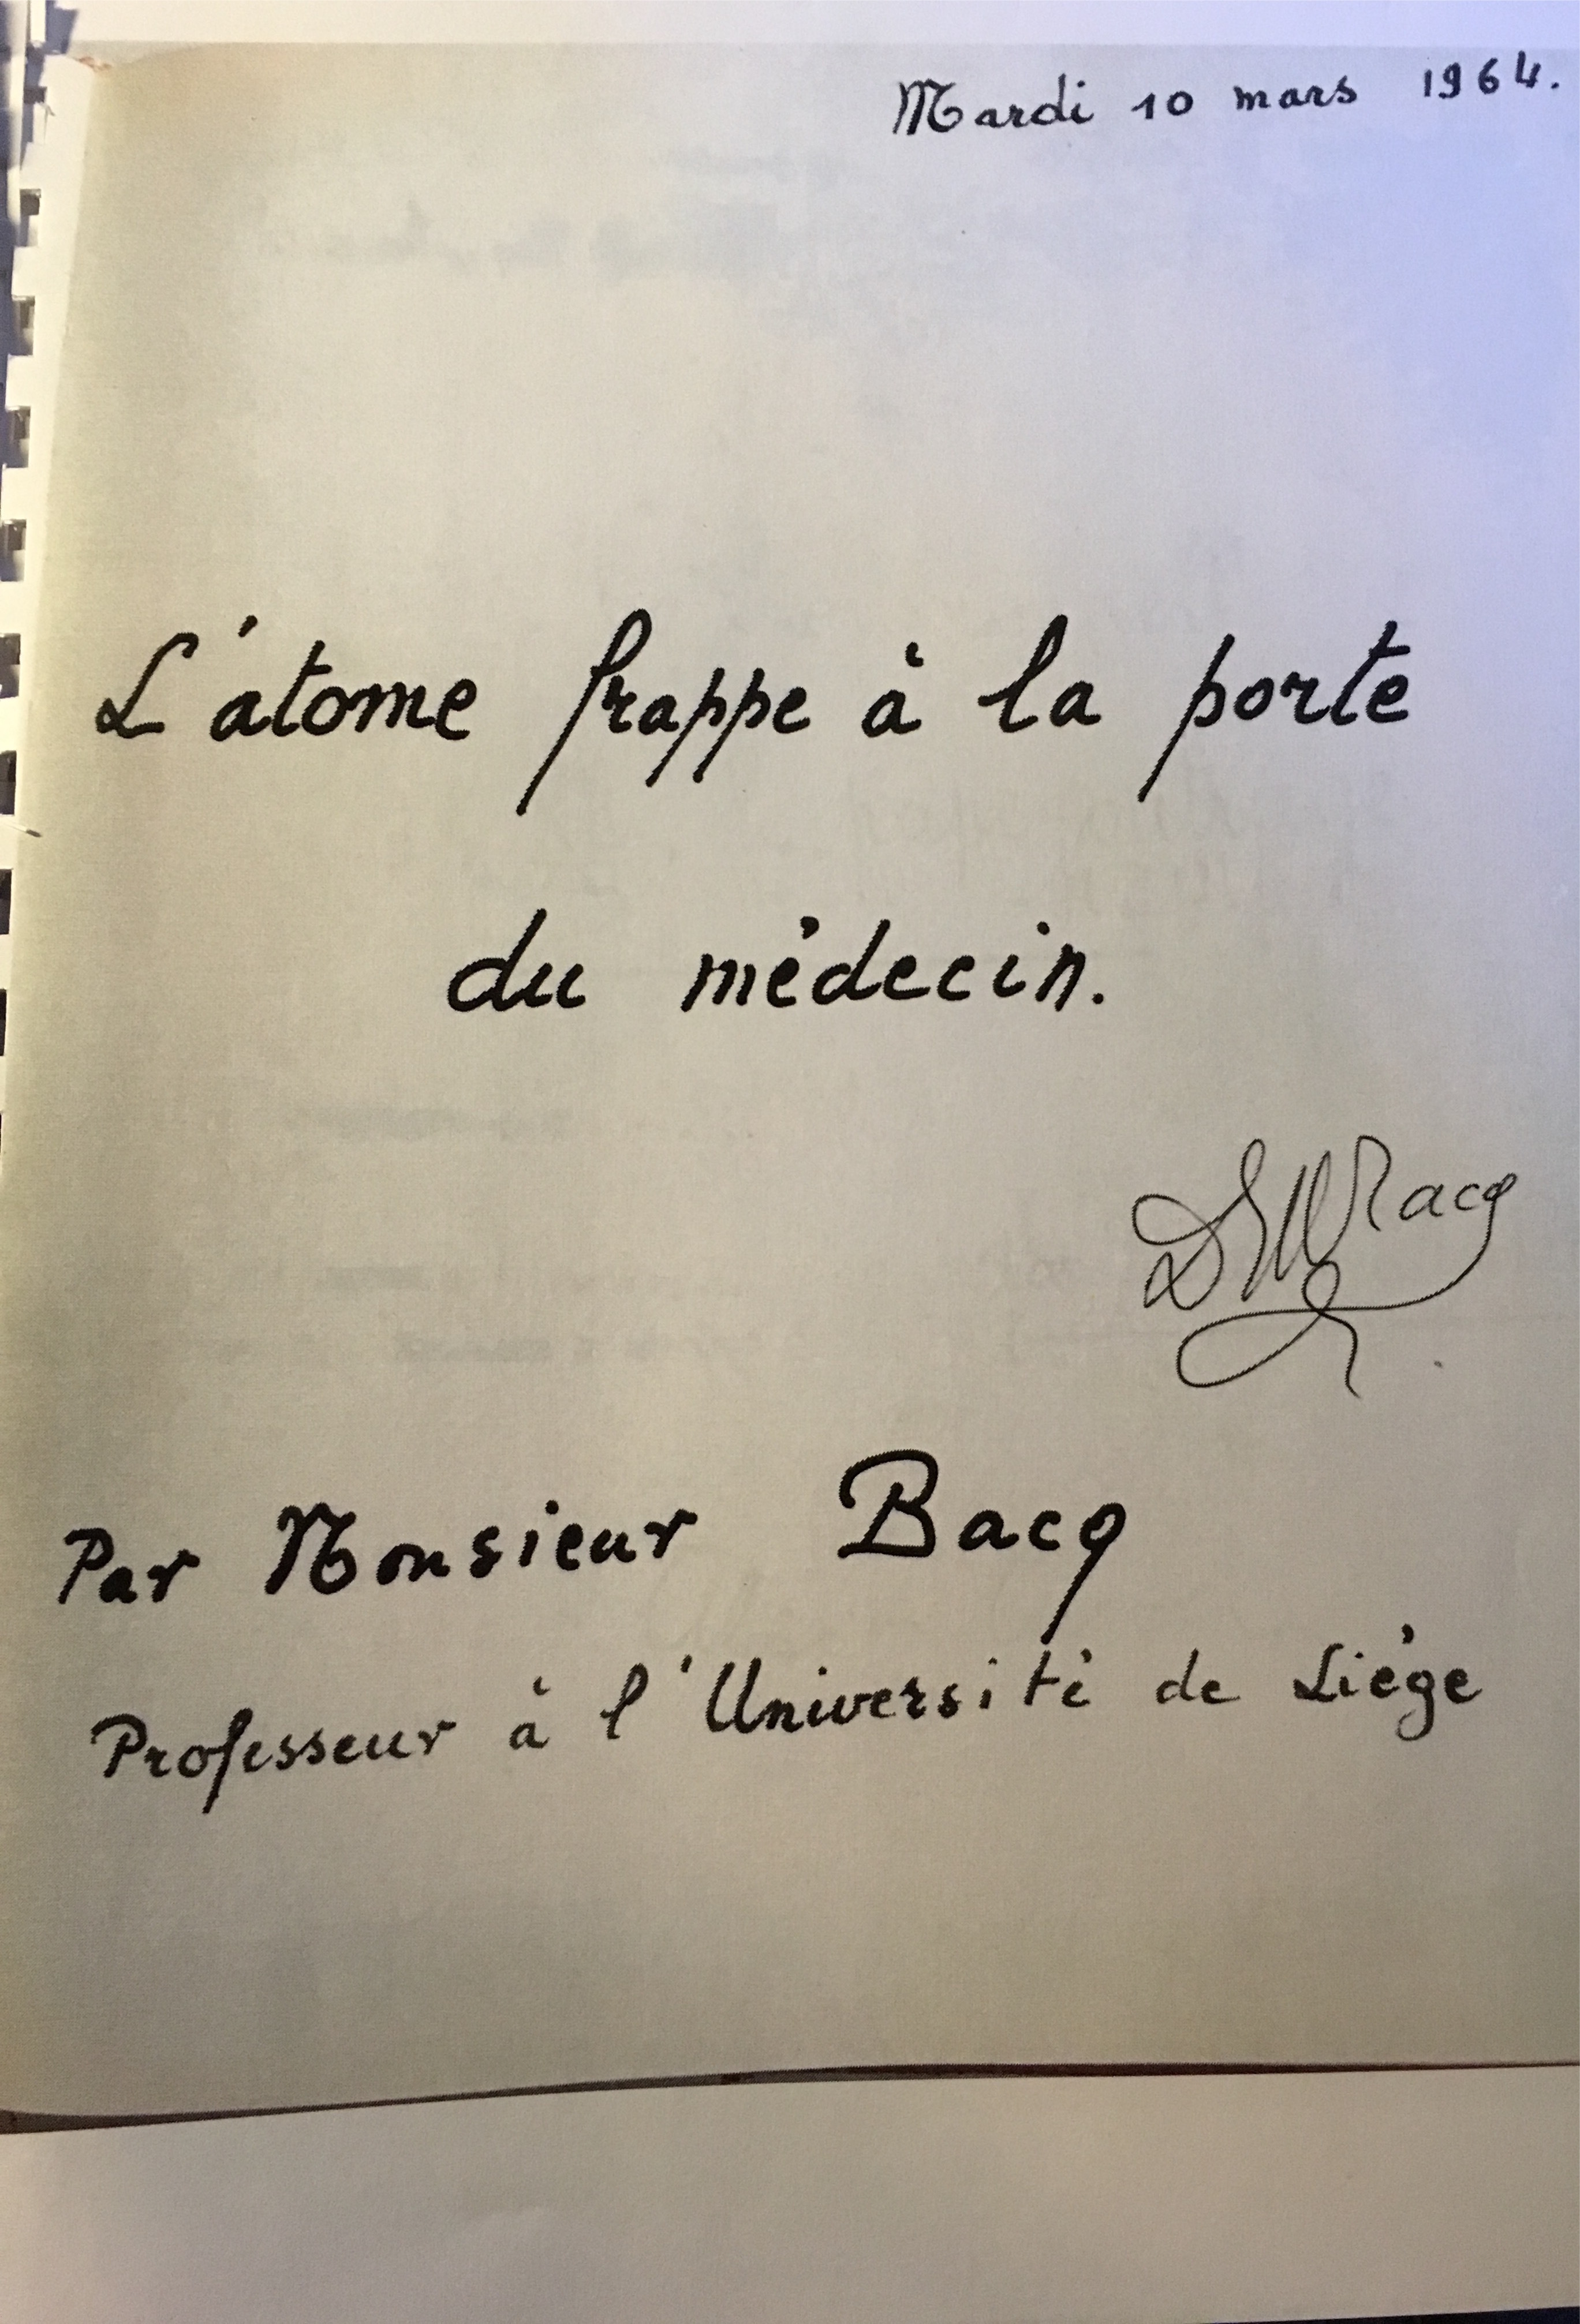
Signature of: zénon bacq